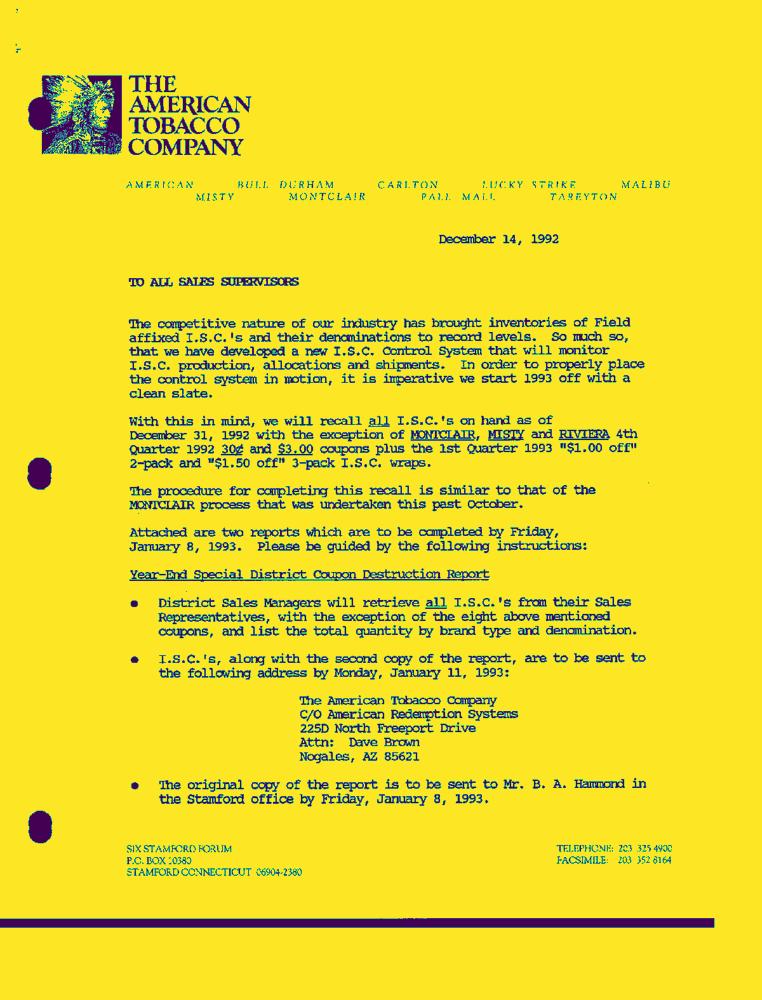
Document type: Letter-Doc